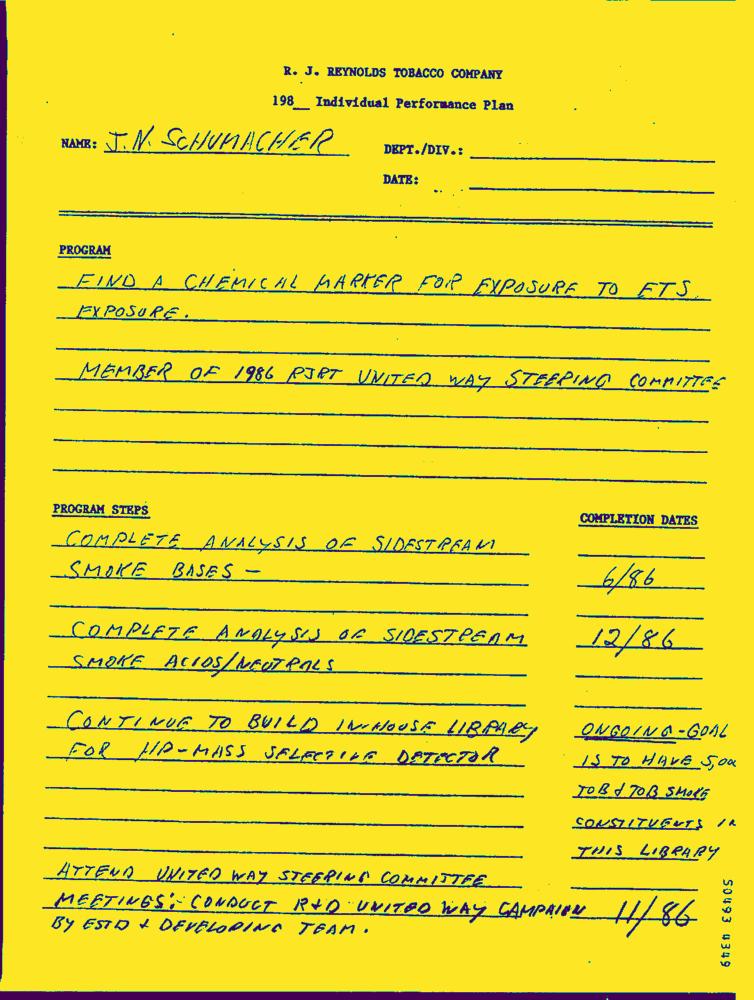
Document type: Hand-Written